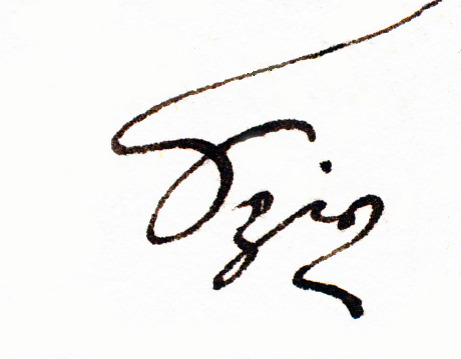
Signature of: johann baptist von spix